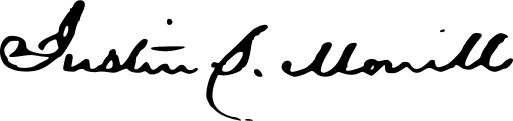
Signature of: justin smith morrill